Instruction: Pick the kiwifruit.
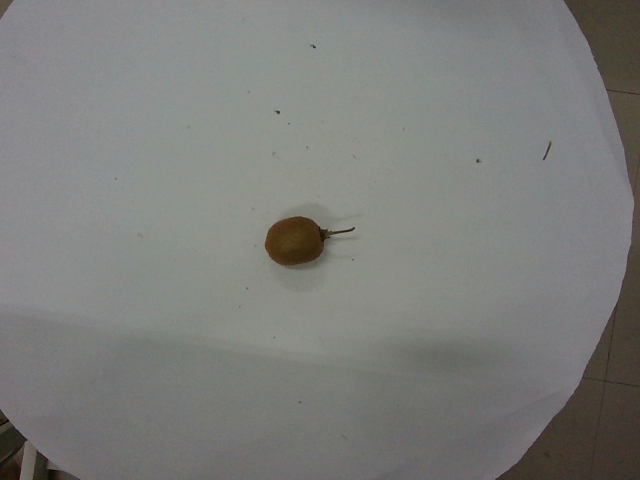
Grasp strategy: vertical